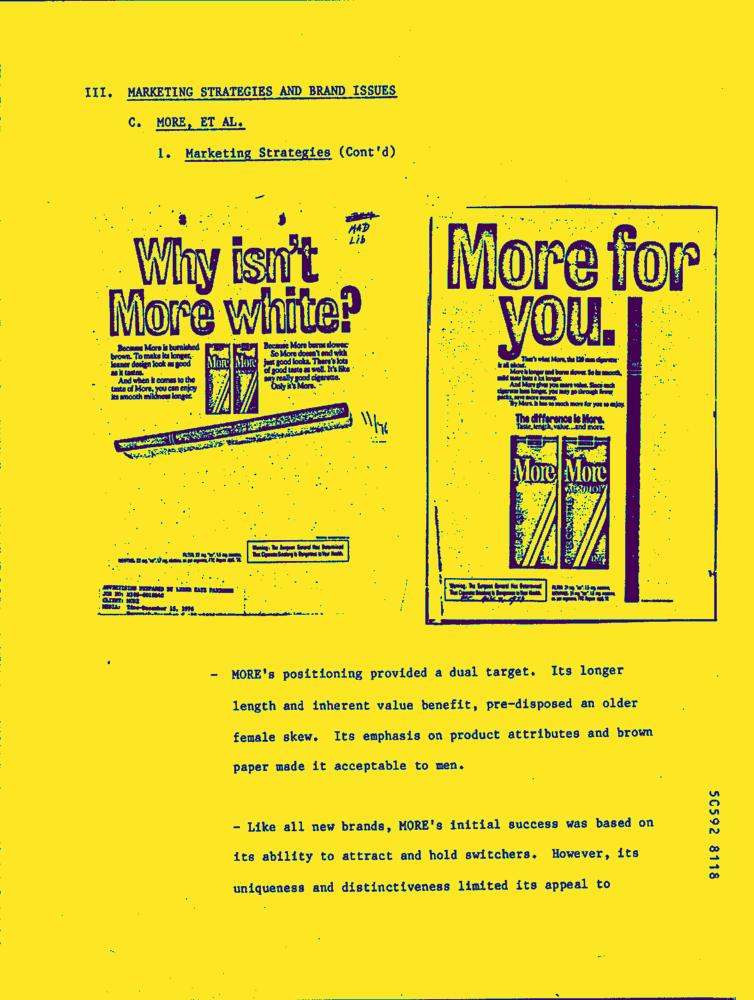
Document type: AD